Question: What appears to be the issue?
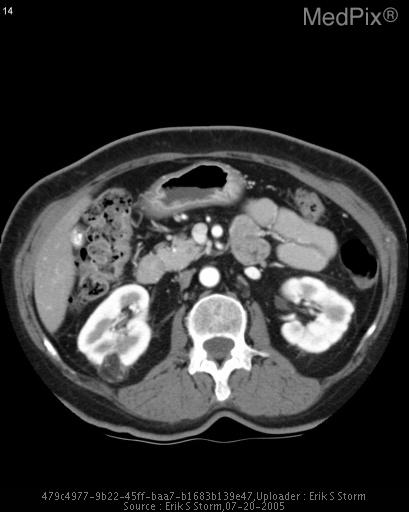
Answer: The findings suggest On ultrasound, there is a well-circumscribed, partially exophytic, uniformly hyperechoic mass measuring approximately 1.8cm.  There is no visualized internal blood flow on the doppler image.

On CT, this well-circumscribed mass is hetergenously hypodense with respect to renal parenchyma.  There is macroscopic fat and mildly enhancing internal soft tissue components.  No calcification.. Axial arterial-phase contrast CT image through the right kidney.  Note macroscopic fat and scant internal soft tissue within the partially-exophytic mass. There is enhancement of the internal soft tissue.. The patient might have a history of 68 y.o. woman with DM type 2, on metformin; with proteinuria..